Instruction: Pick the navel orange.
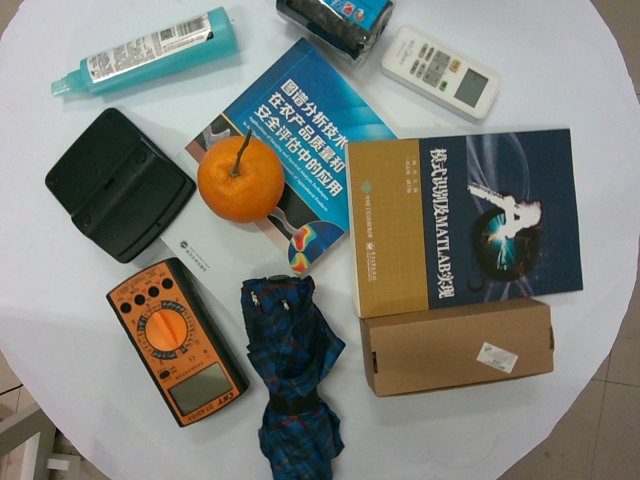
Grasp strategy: vertical